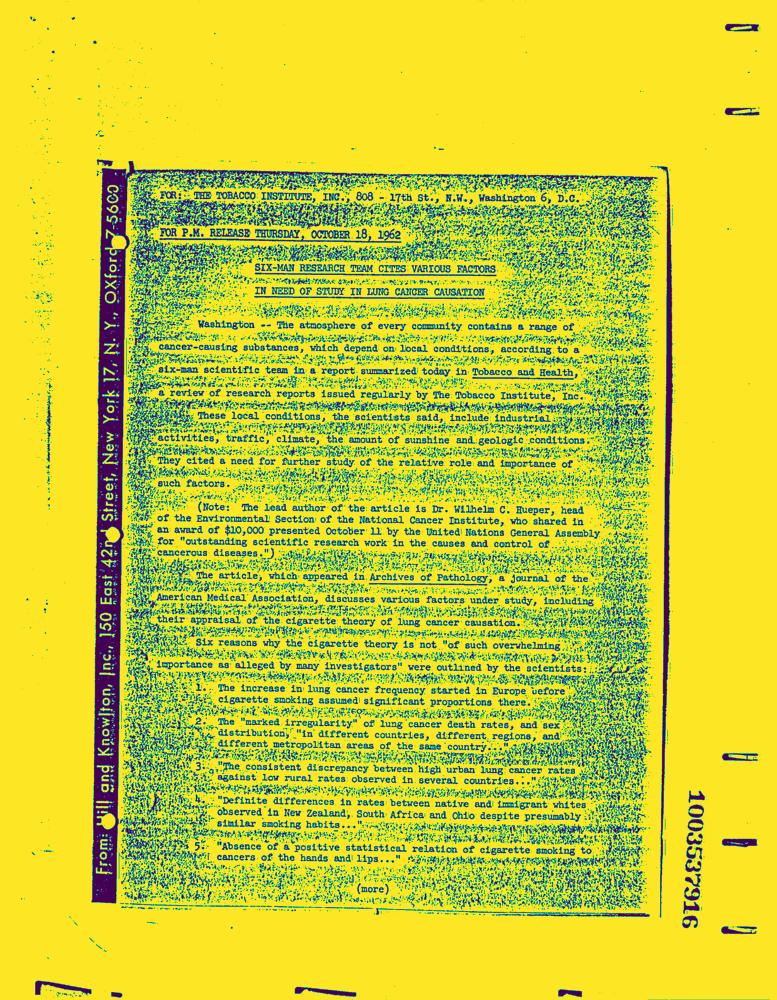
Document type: News-Article